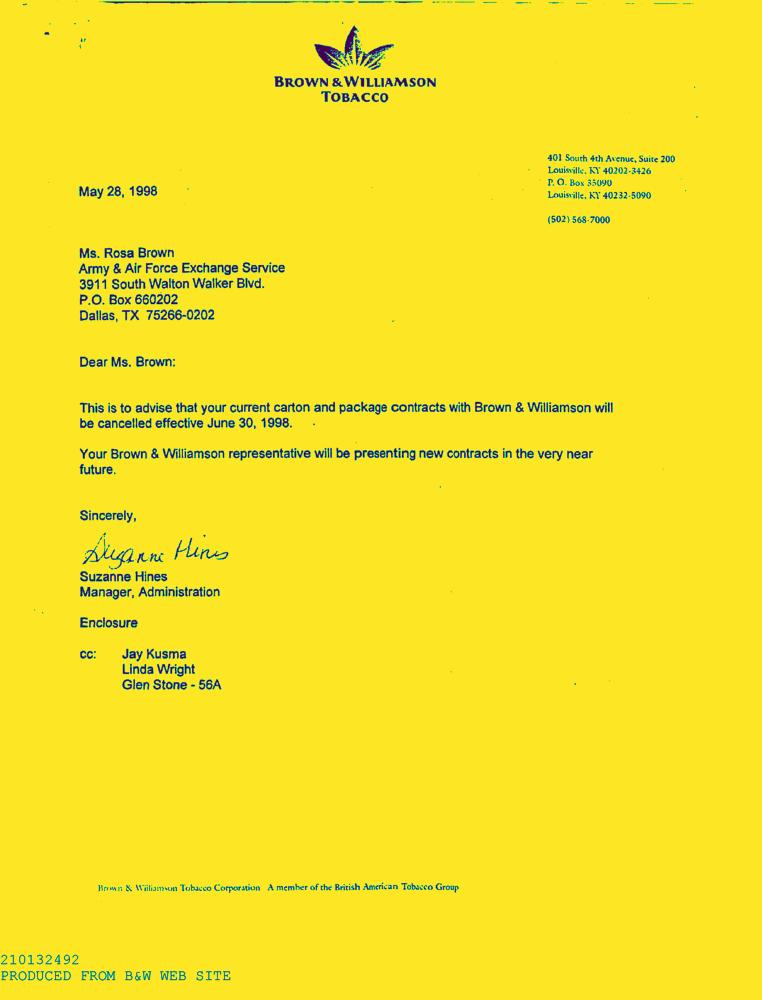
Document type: Letter-Doc